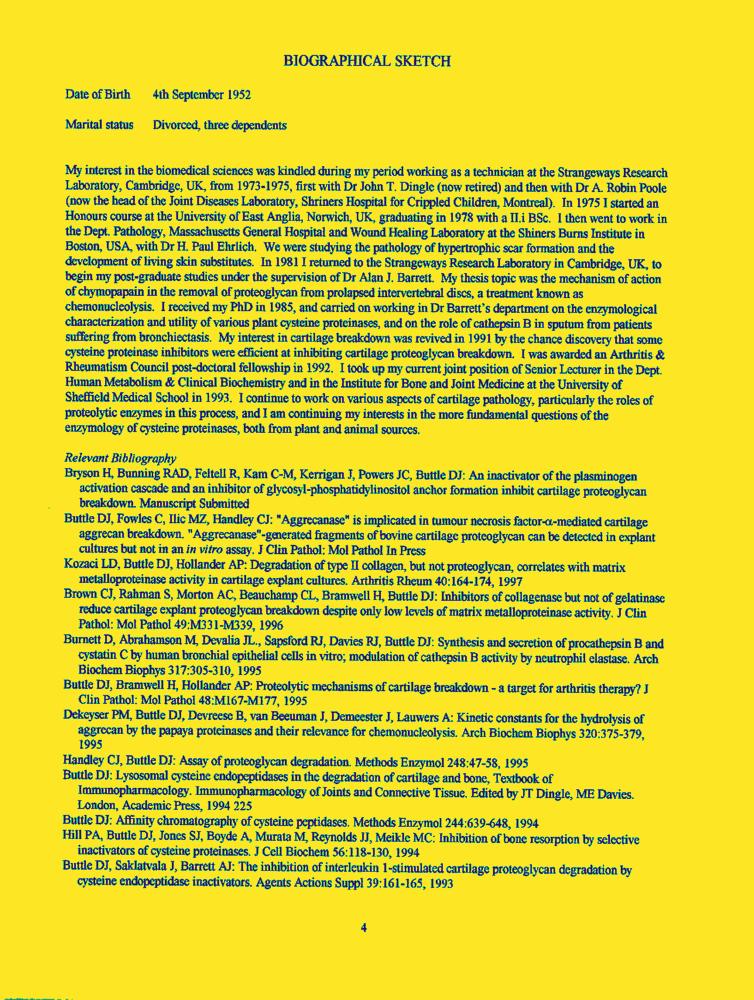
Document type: Resume-Doc